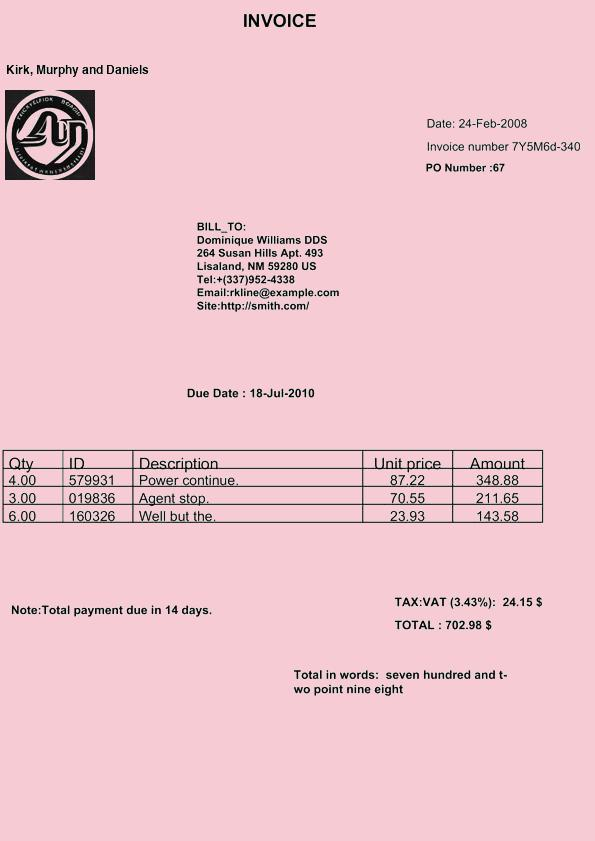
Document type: Invoice